Question: How is the property described in the document?
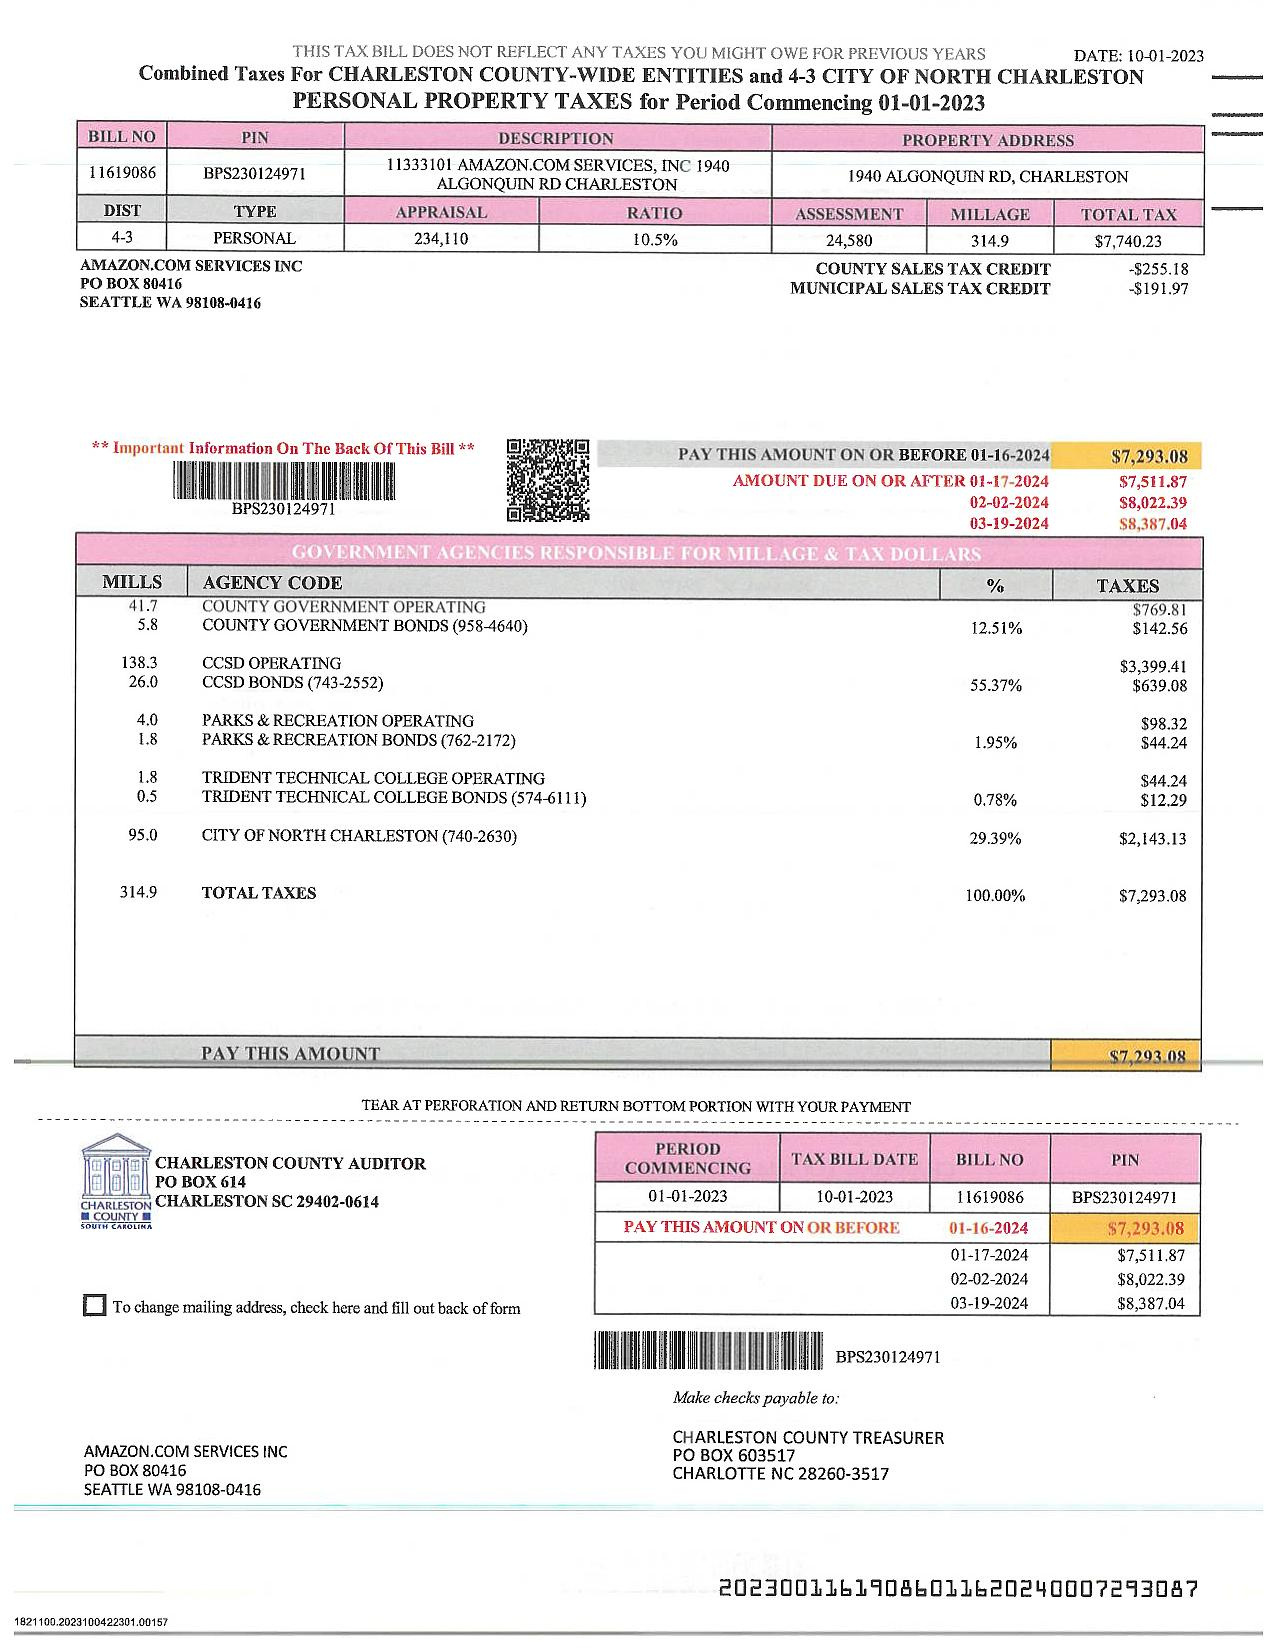
Answer: "AMAZON.COM SERVICES, INC 1940 ALGONQUIN RD CHARLESTON"